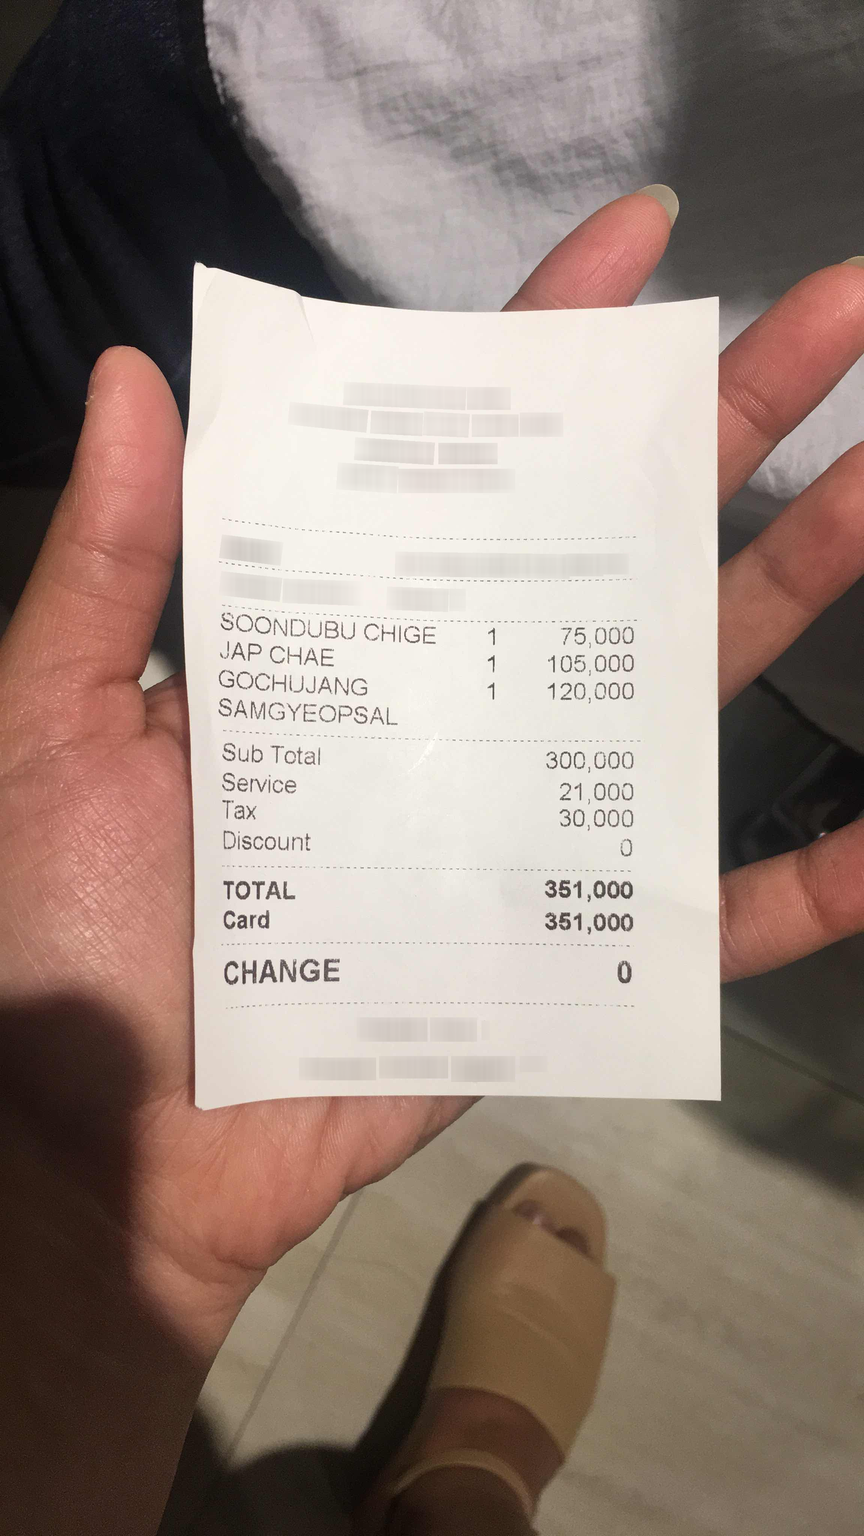
Extraction:
receipt: line_items: name: SOONDUBU CHIGE
price: 75,000
qty: 1
name: JAP CHAE
price: 105,000
qty: 1
name: GOCHUJANG SAMGYEOPSAL
price: 120,000
qty: 1
subtotal: 300,000
tax: 30,000
service: 21,000
total: 351,000